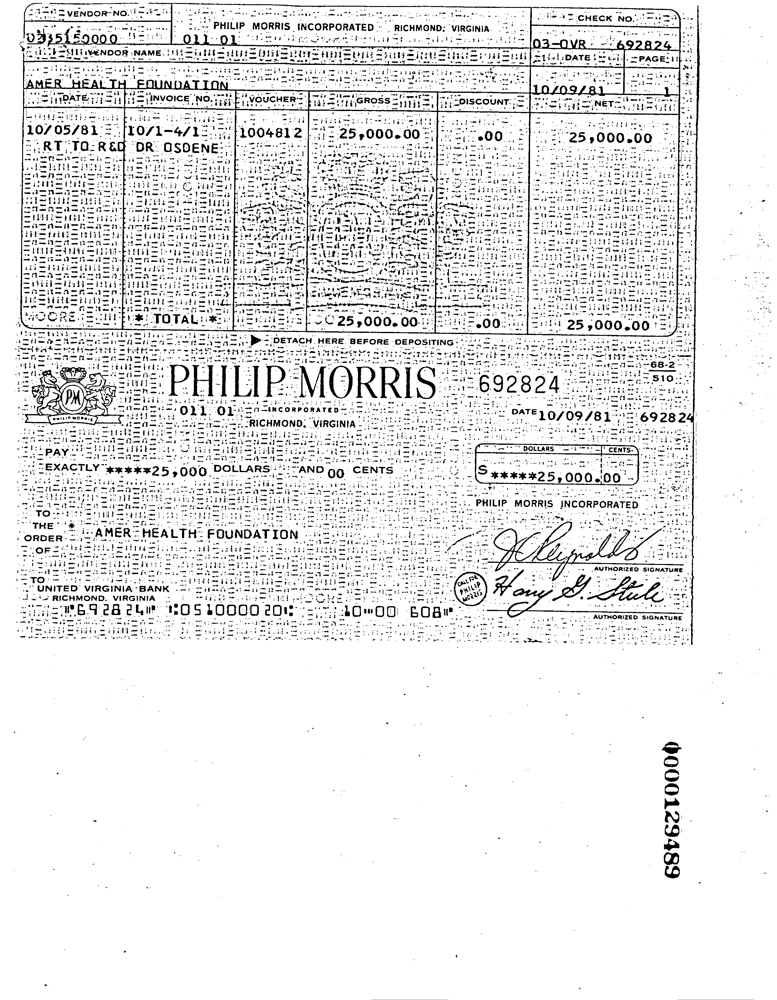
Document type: Invoice